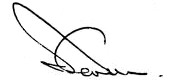
Signature of: ian lawrence